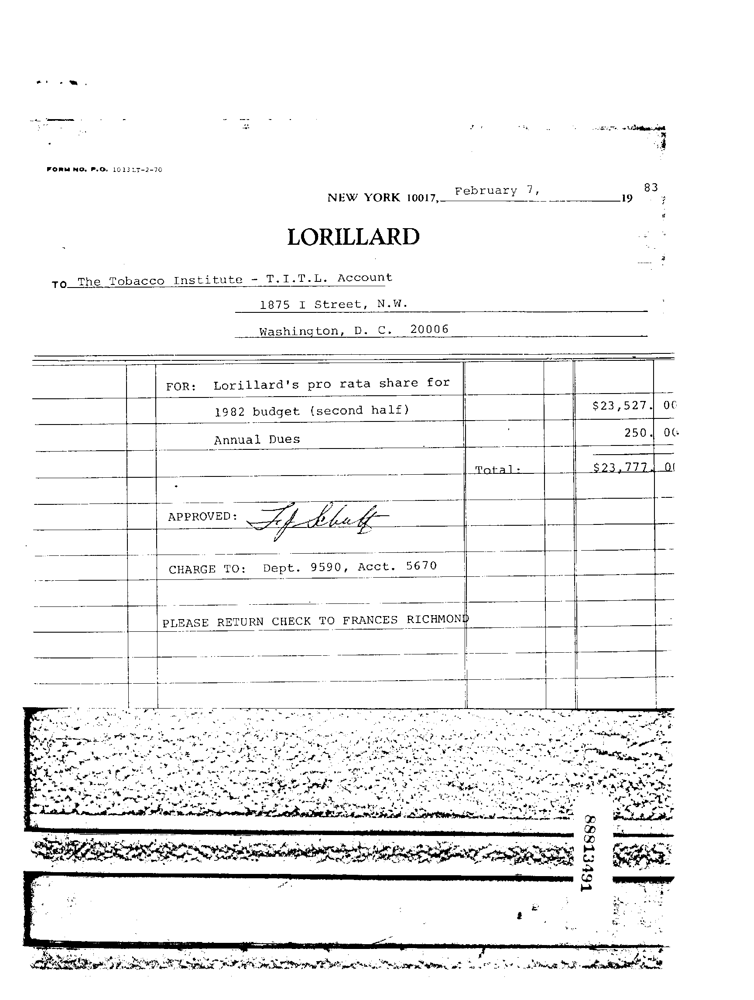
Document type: Invoice